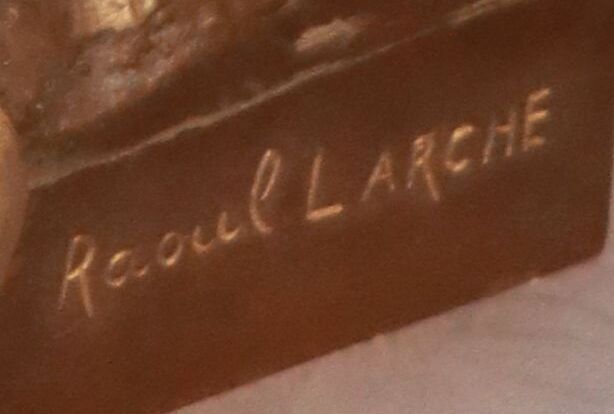
Signature of: q3083640